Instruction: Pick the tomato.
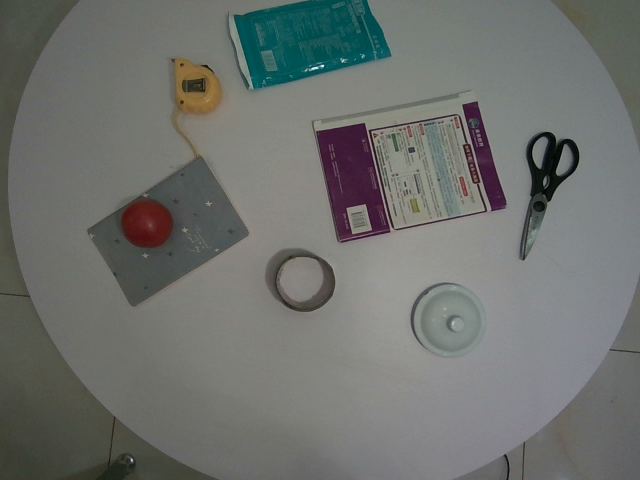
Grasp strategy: vertical